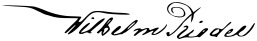
Signature of: wilhelm riedel